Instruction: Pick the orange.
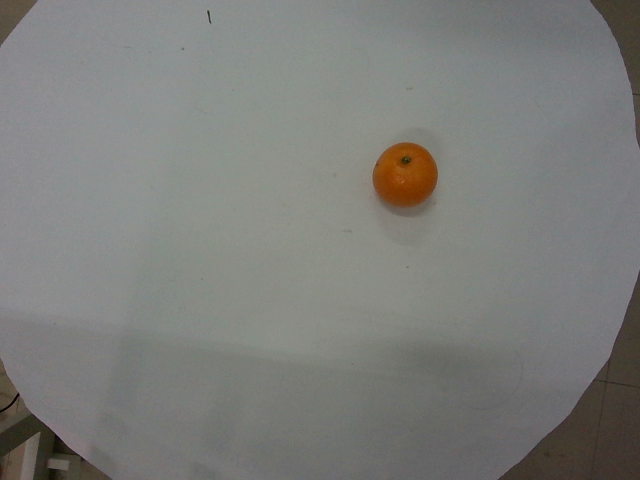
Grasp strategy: vertical